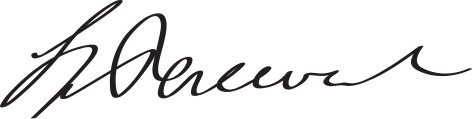
Signature of: spencer perceval